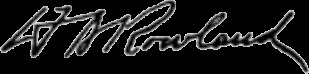
Signature of: henry augustus rowland